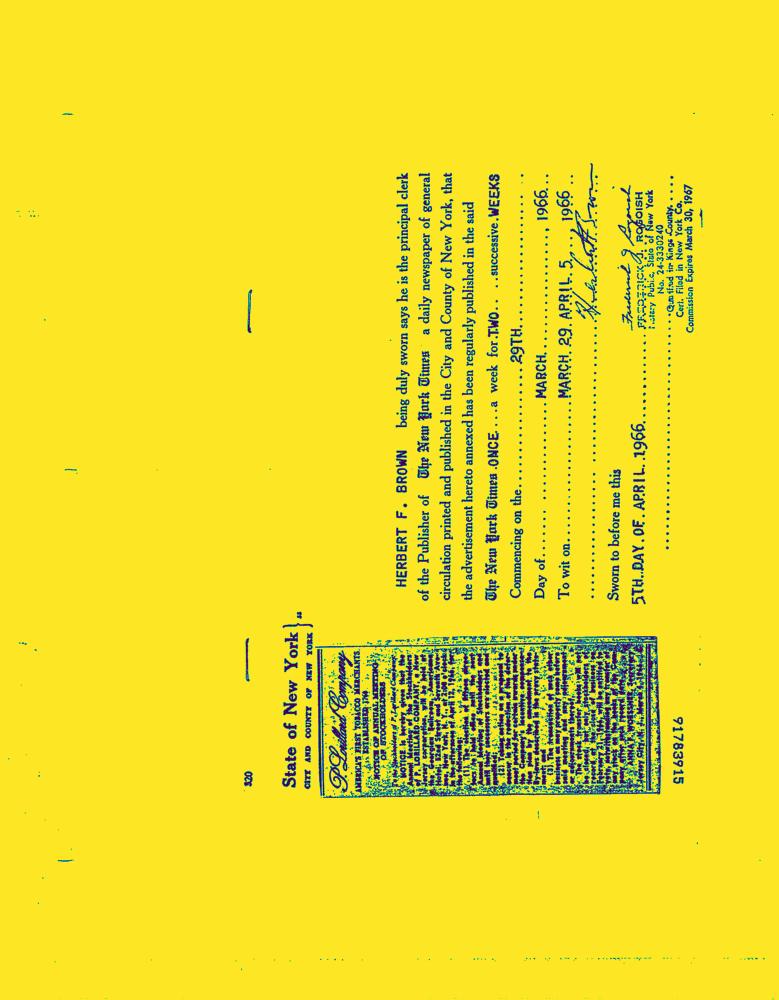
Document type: News-Article